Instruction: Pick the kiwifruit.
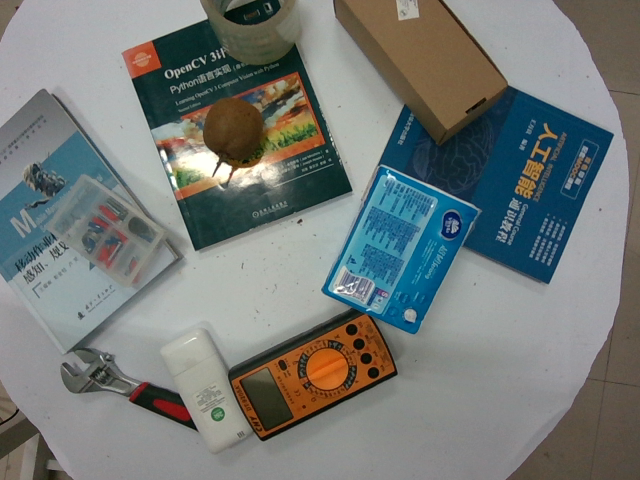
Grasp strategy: vertical